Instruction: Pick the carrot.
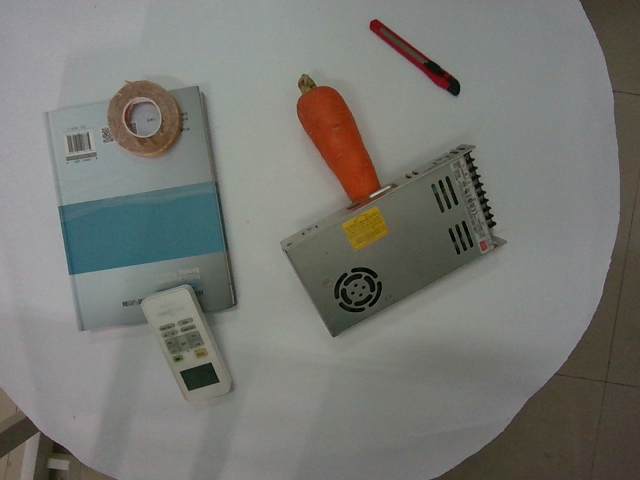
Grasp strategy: vertical